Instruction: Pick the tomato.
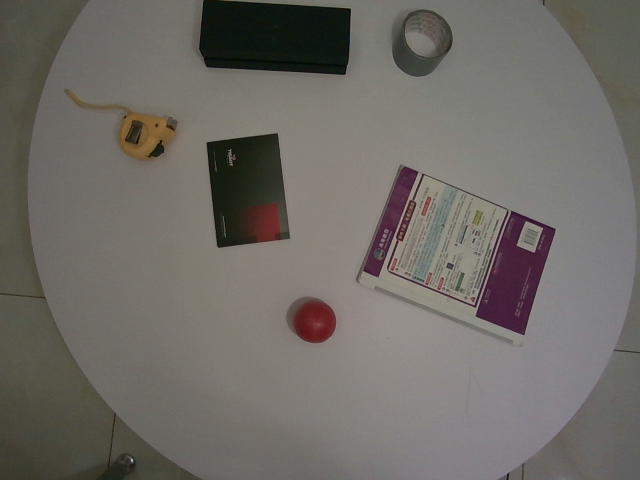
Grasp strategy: vertical